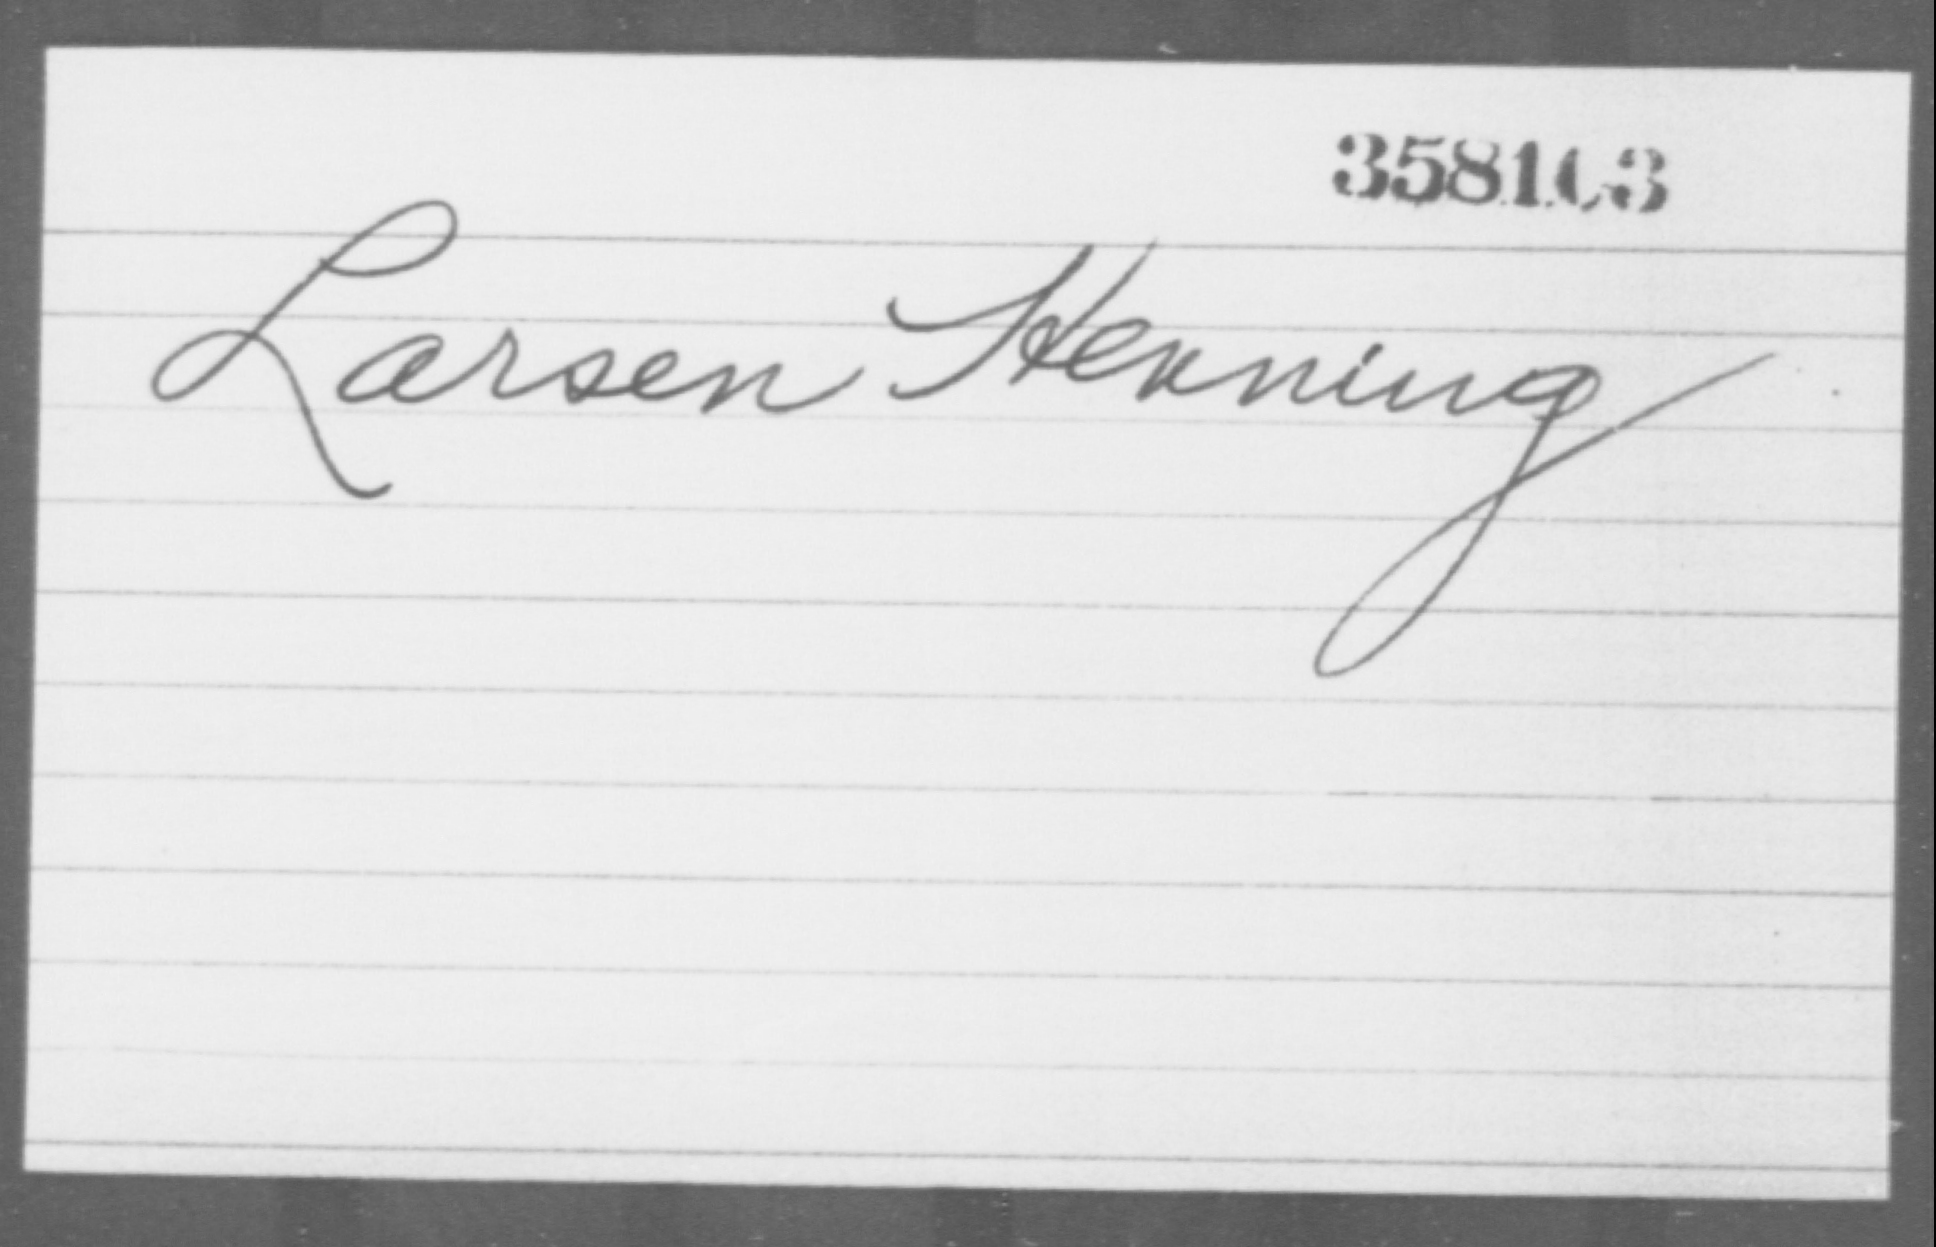
Signature of: henning larsen